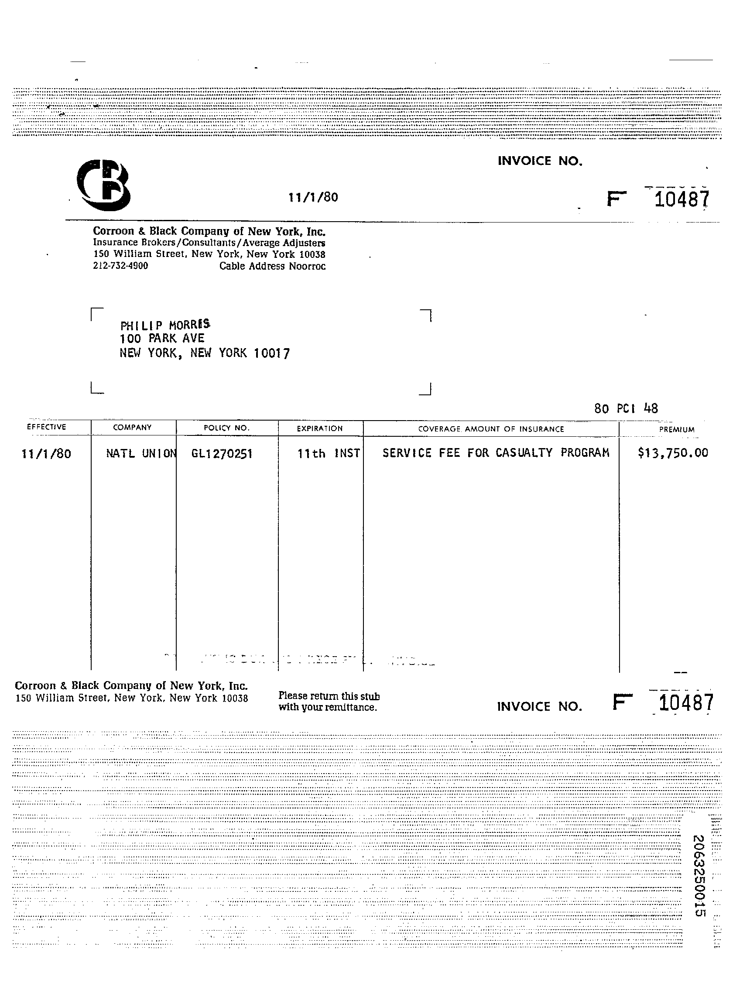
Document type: Invoice